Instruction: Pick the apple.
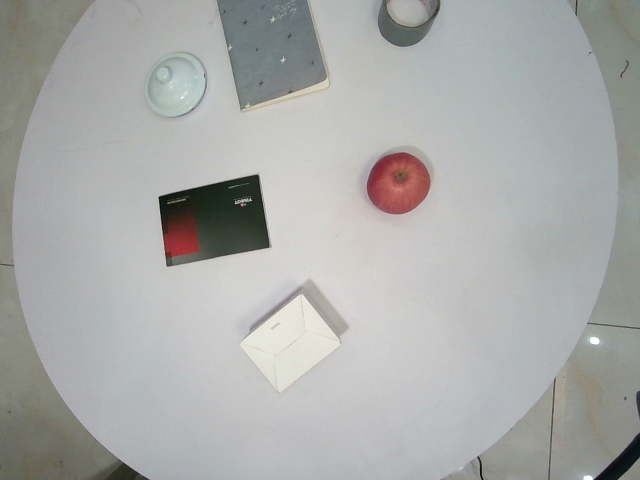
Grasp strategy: vertical